Question: What jurisdiction, city, or county is the document associated with?
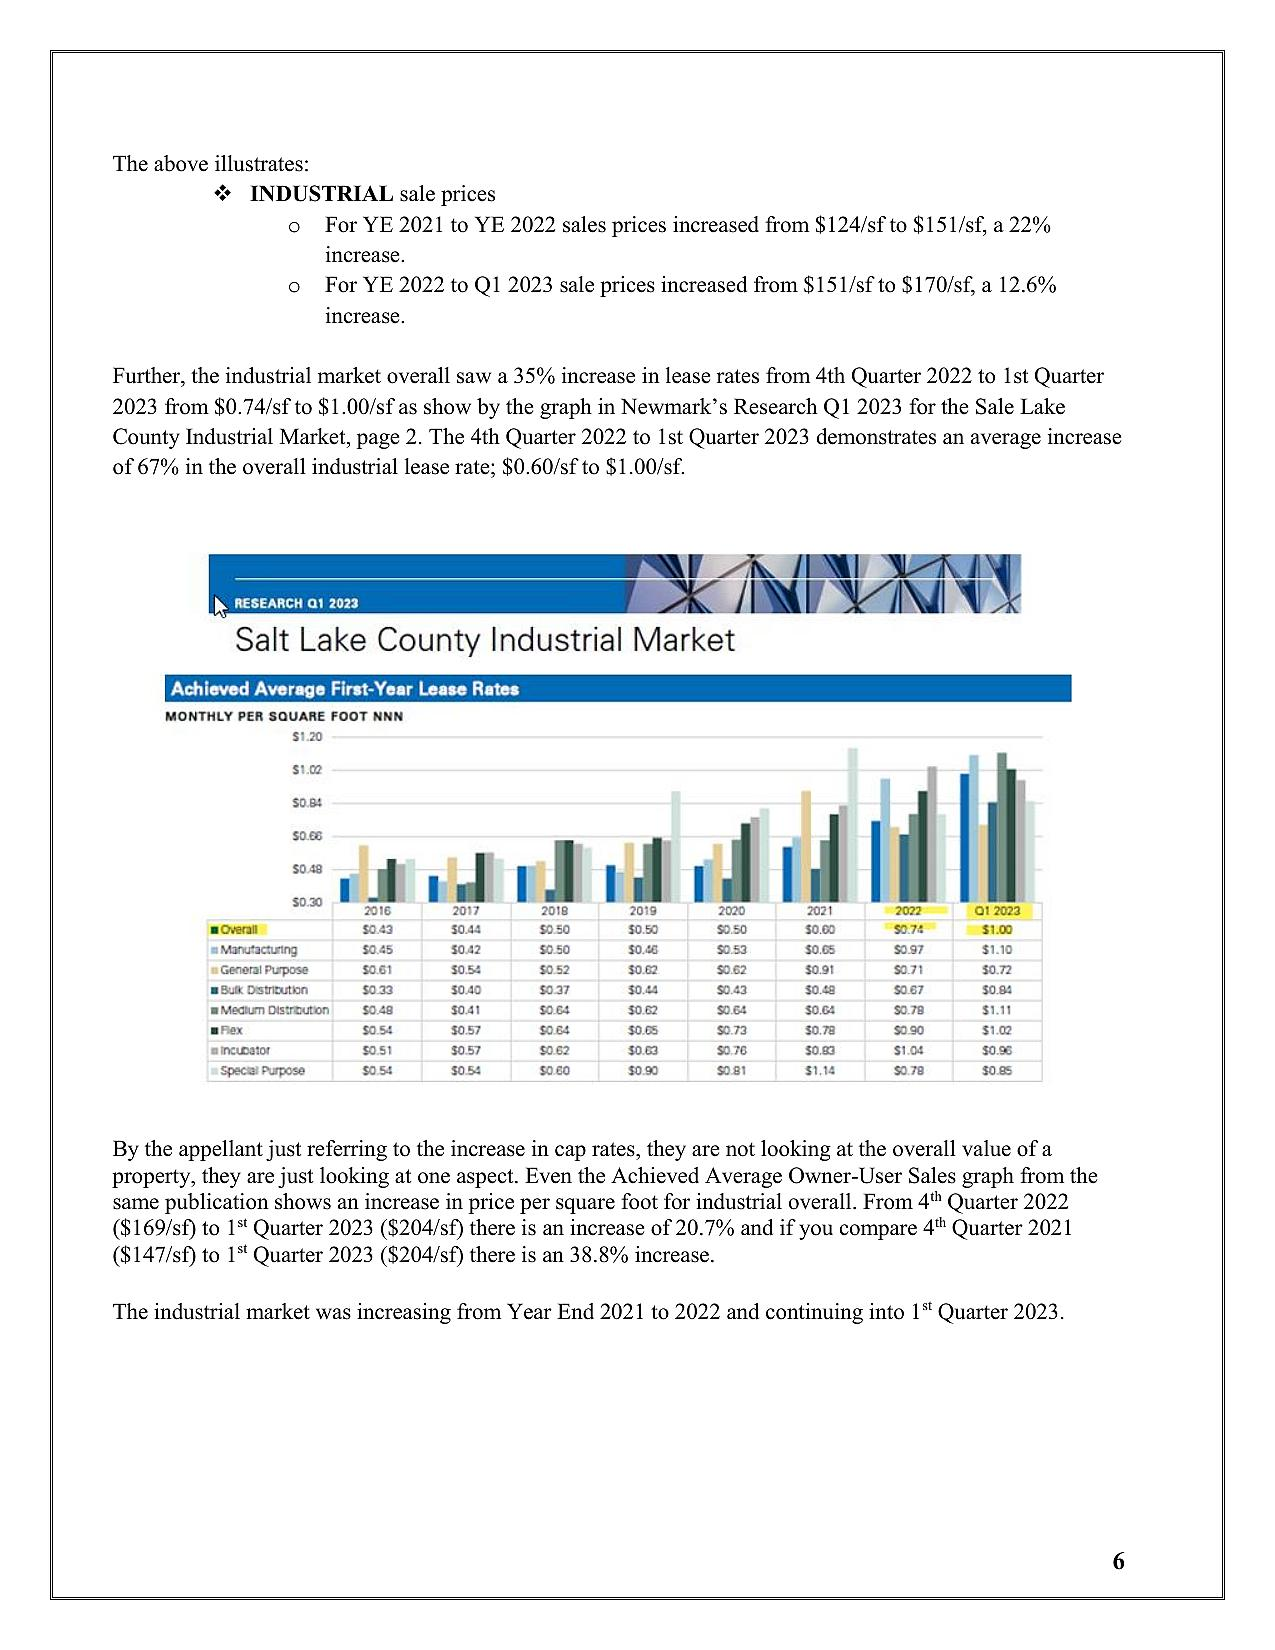
Answer: "Salt Lake County"